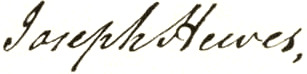
Signature of: joseph hewes